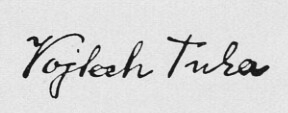
Signature of: vojtech tuka